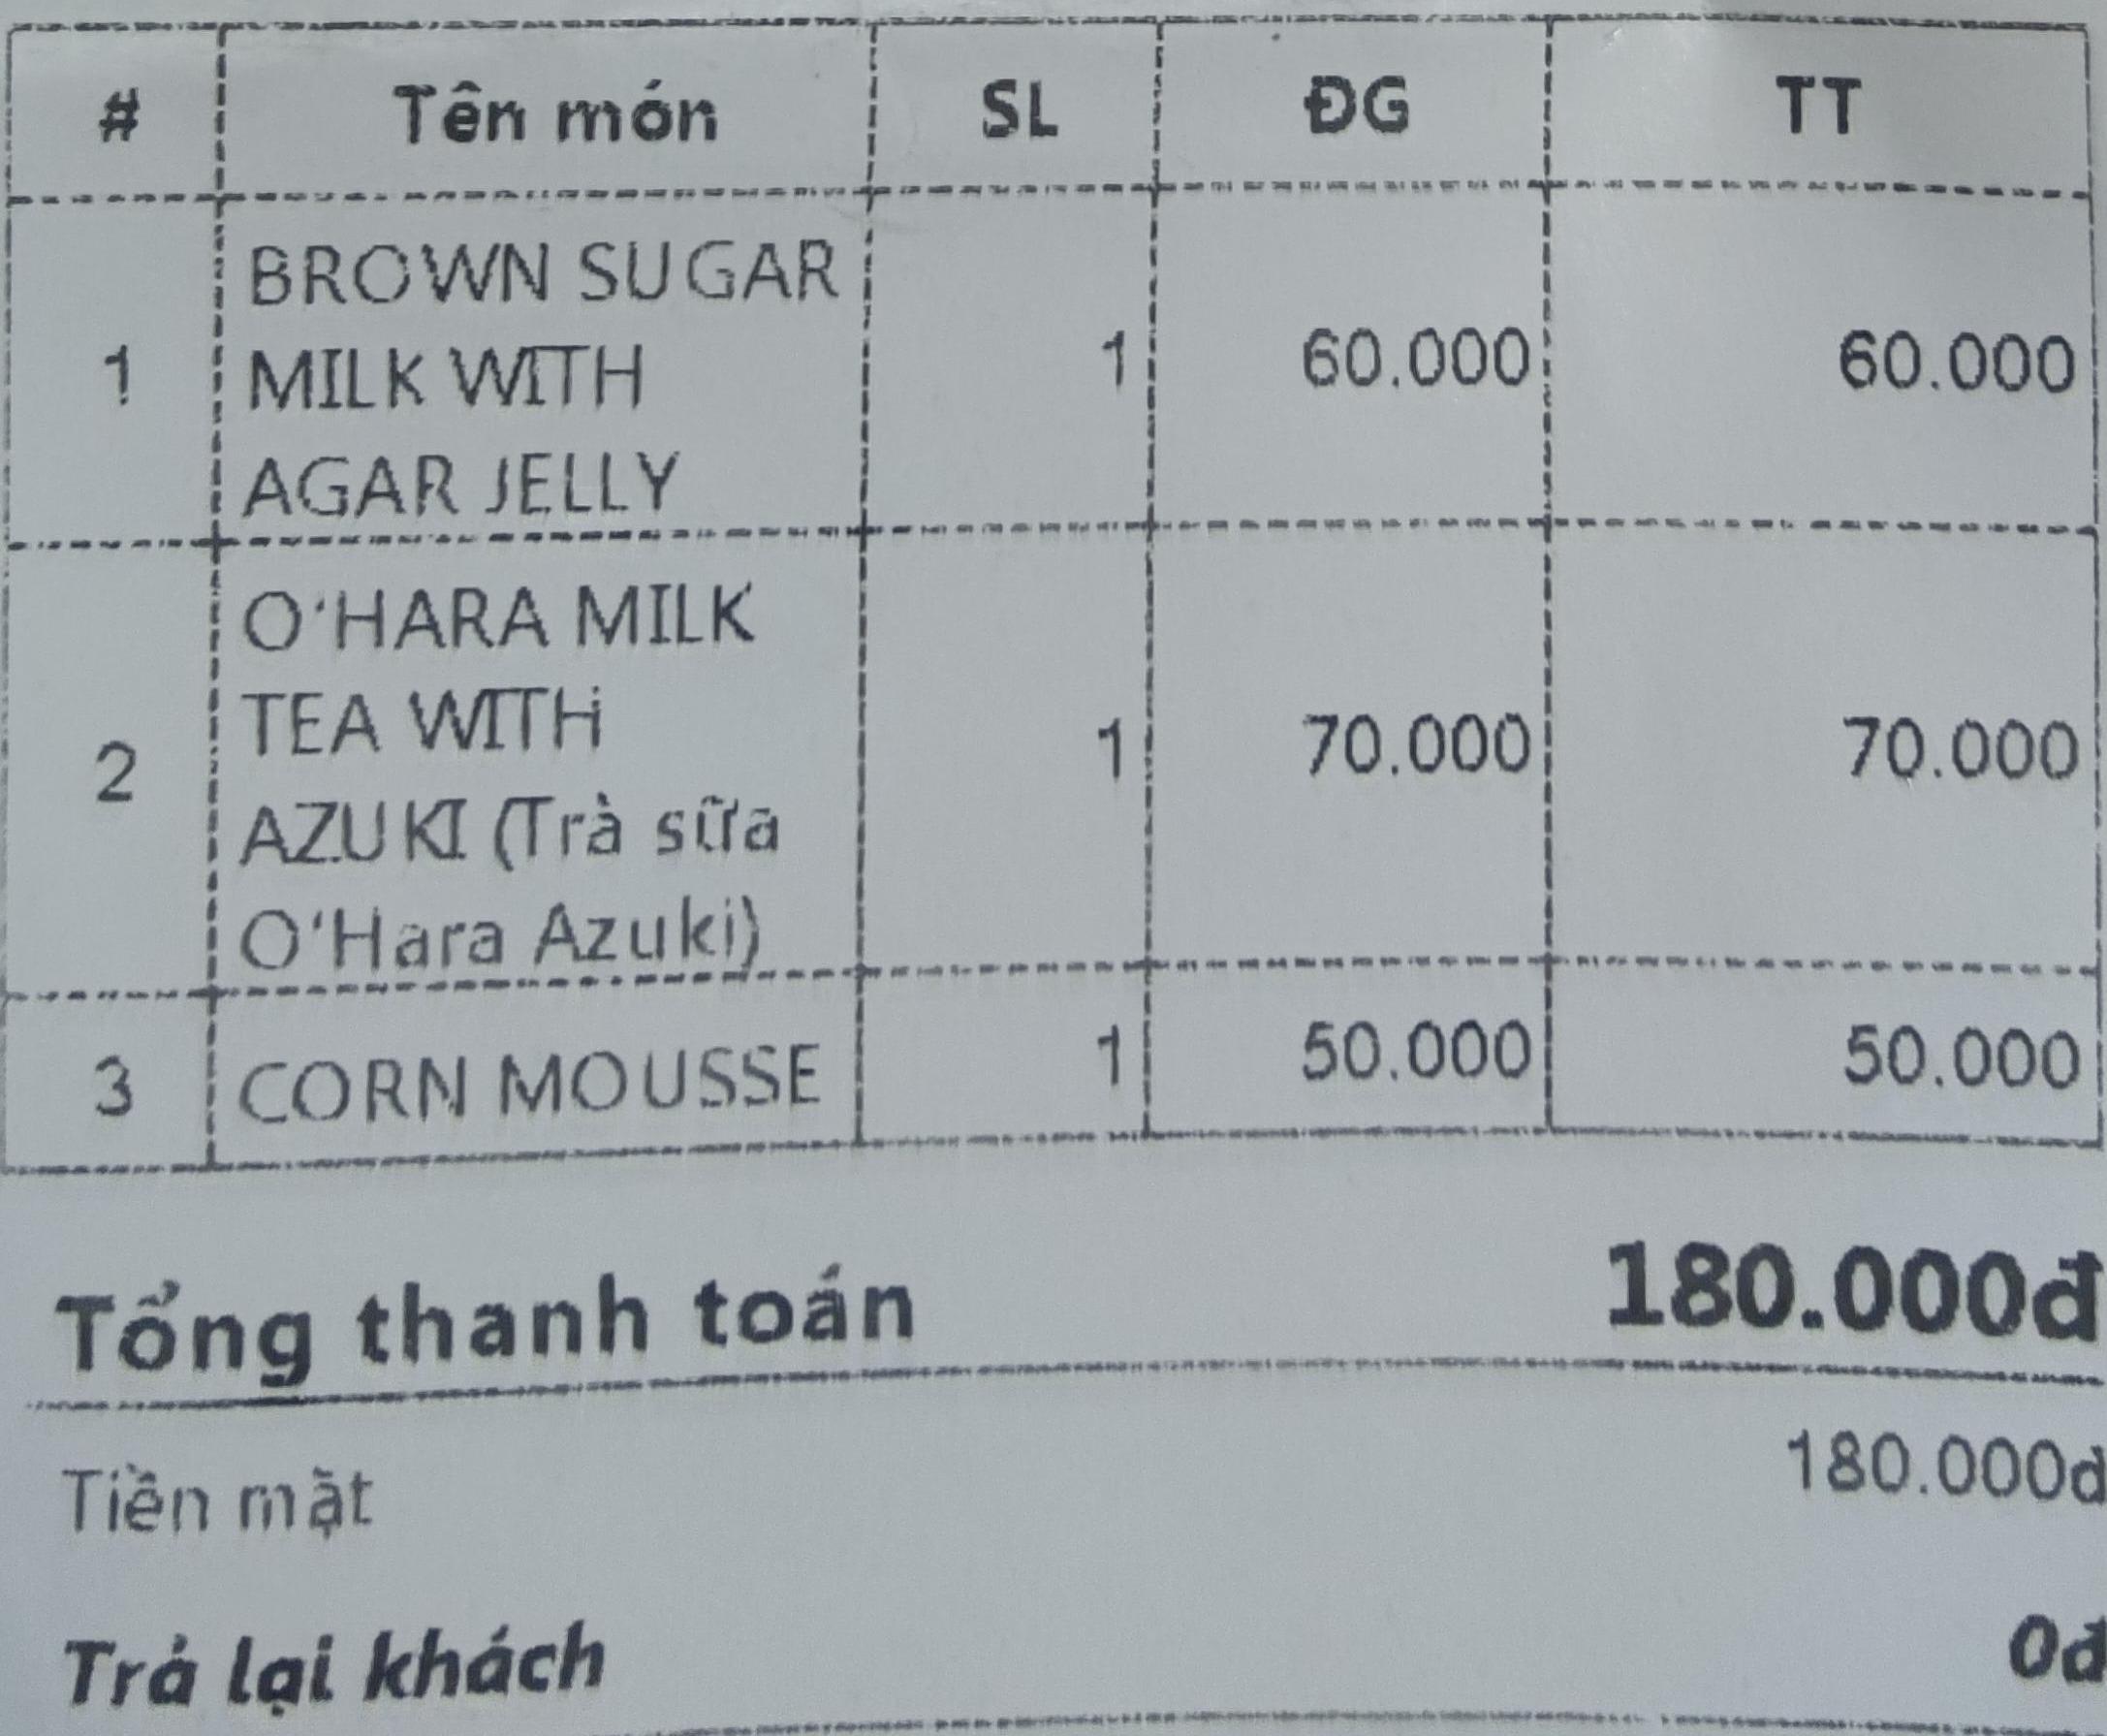
<table>
<tr>
<th>#</th>
<th>Tên món</th>
<th>SL</th>
<th>ĐG</th>
<th>TT</th>
</tr>
<tr>
<td>1</td>
<td>BROWN SUGAR MILK WITH AGAR JELLY</td>
<td>1</td>
<td>60.000</td>
<td>60.000</td>
</tr>
<tr>
<td>2</td>
<td>O'HARA MILK TEA WITH AZUKI (Trà sữa O'Hara Azuki)</td>
<td>1</td>
<td>70.000</td>
<td>70.000</td>
</tr>
<tr>
<td>3</td>
<td>CORN MOUSSE</td>
<td>1</td>
<td>50.000</td>
<td>50.000</td>
</tr>
</table>

Tổng thanh toán 180.000đ
Tiền mặt 180.000đ
Trả lại khách 0đ